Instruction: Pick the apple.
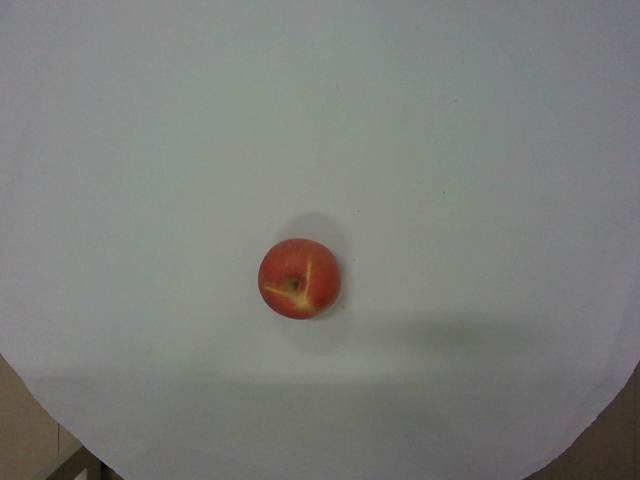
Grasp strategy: vertical